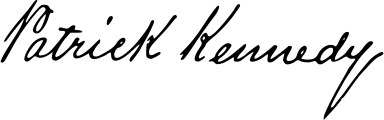
Signature of: patrick kennedy